Question: What could the diagnosis suggest?
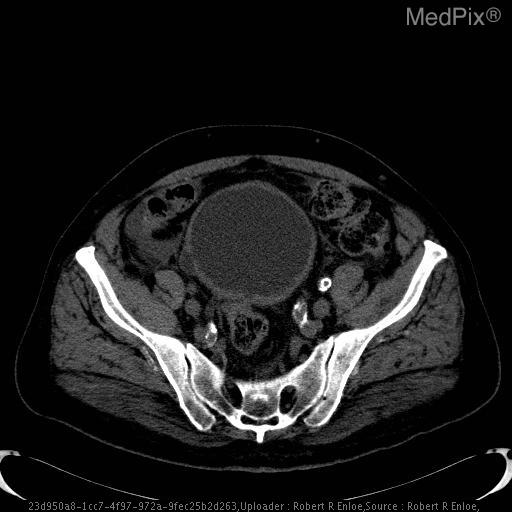
Answer: The possible diagnosis includes Bladder Diverticulum.